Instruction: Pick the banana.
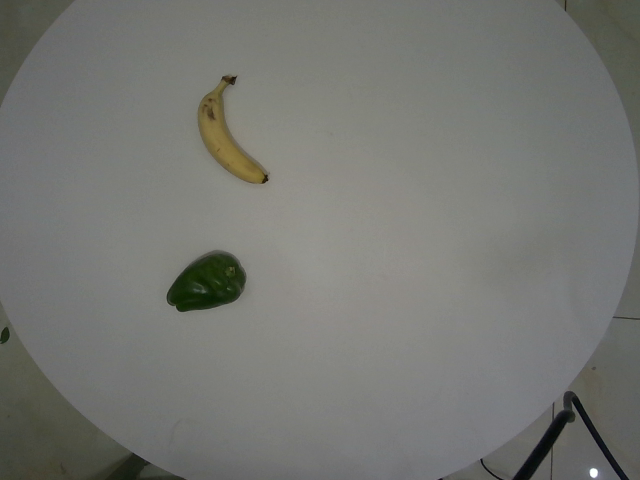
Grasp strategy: vertical